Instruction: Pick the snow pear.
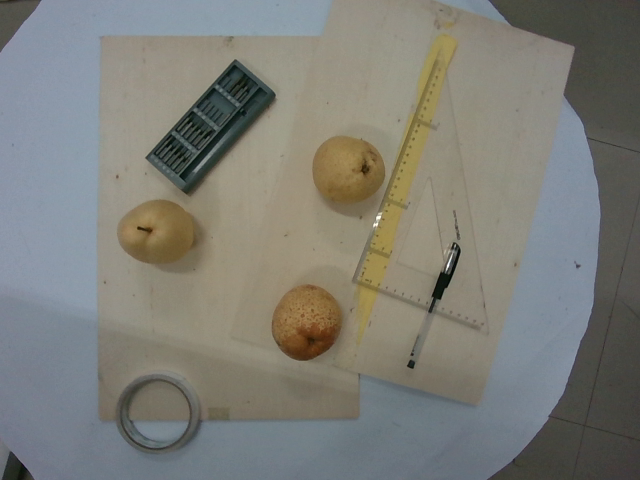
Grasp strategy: vertical